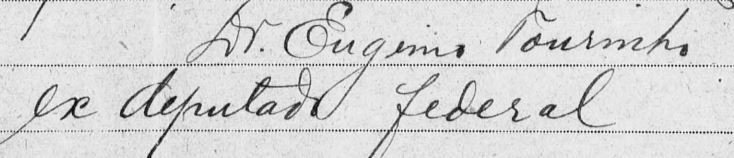
Signature of: eugênio tourinho